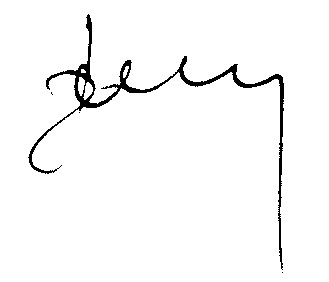
Signature of: jacques feschotte